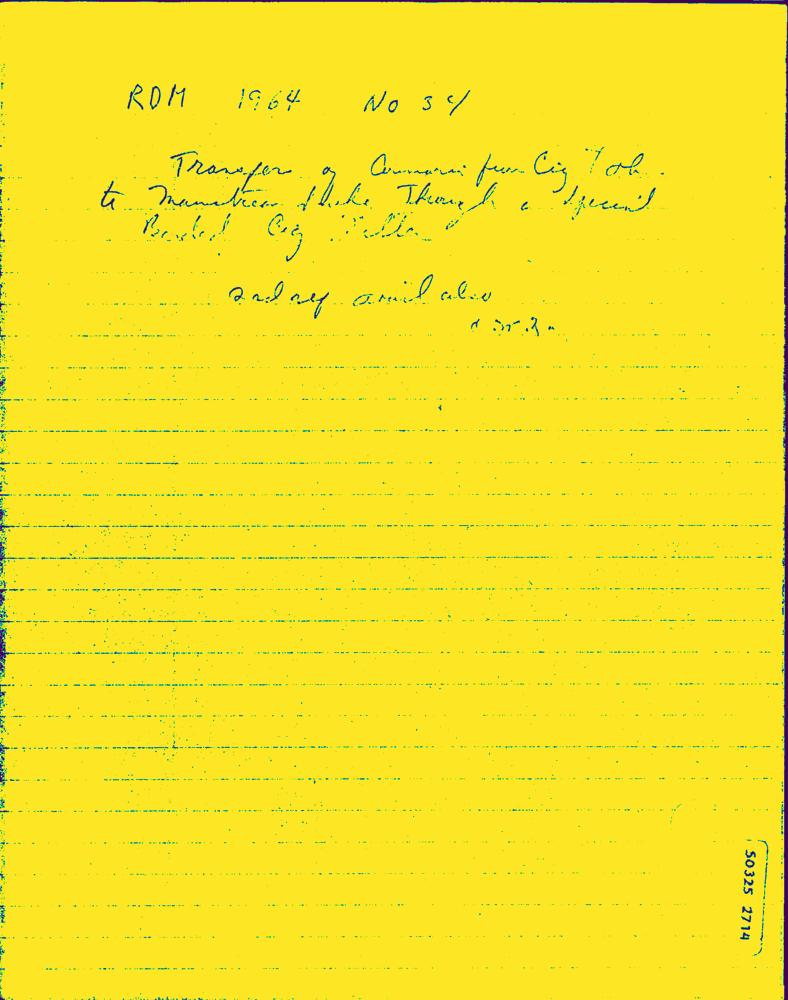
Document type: Hand-Written